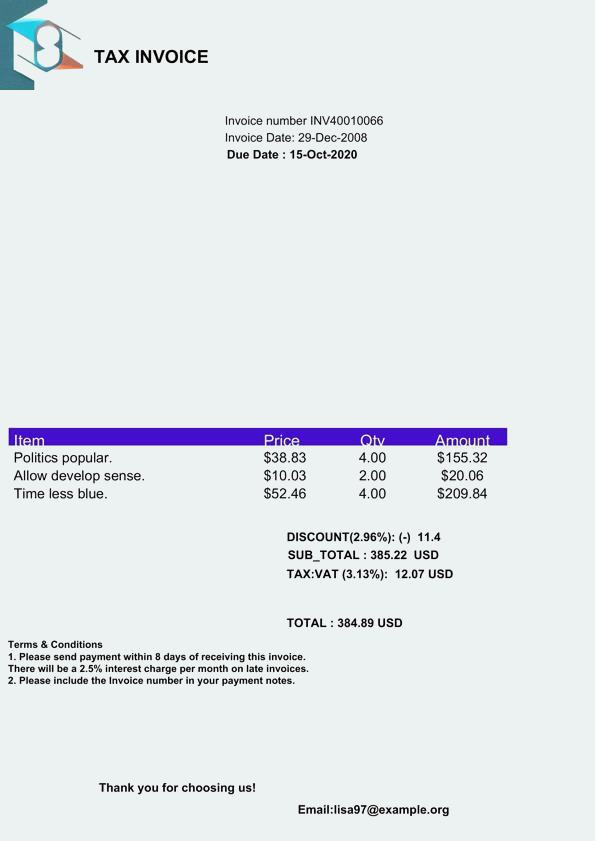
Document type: Invoice